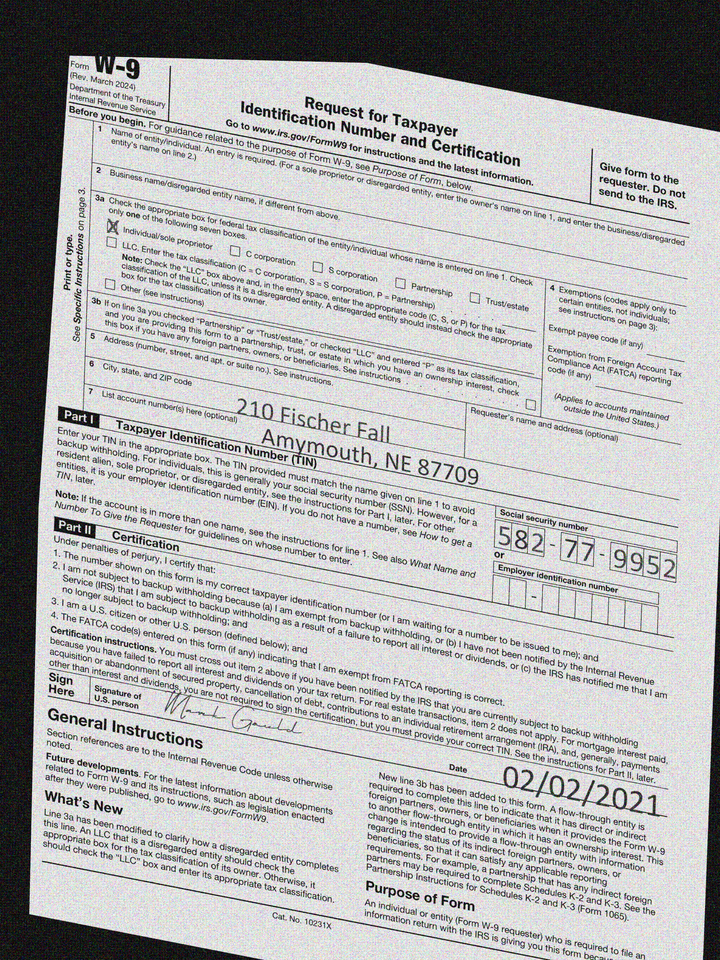
adr1: 210 Fischer Fall
adr2: Amymouth, NE 87709
cbx: yes
ssn: 582779952
sdt: 02/02/2021